Question: What is the main concern?
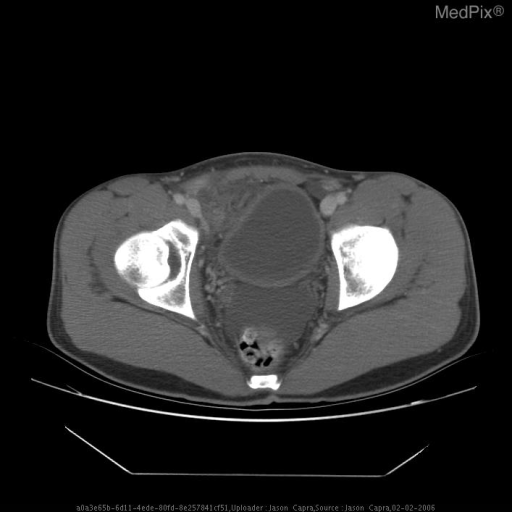
Answer: The findings suggest Supine and upright abdominal radiographs: No evidence of free air. Evidence of free fluid within the pelvis with indistinctness of the fat planes. Two calcifications are seen within the right pelvis, one measuring approximately 12mm and one measuring approximately 5 mm in size.  Bowel gas pattern unremarkable, no air fluid levels

Abdominal CT: The appendix is markedly enlarged and edematous.  There is a
large inflammatory mass surrounding the appendix.  There is enhancement of
the wall of the appendix. There are two appendicoliths within the appendix,
one measuring 12 mm in greatest diameter and a smaller 6 mm appendicolith.
There is a moderate amount of free fluid within the pelvis.  The appendix is
dilated to a maximum diameter of 12.5 mm.  There is no evidence of free air.. There is a moderate amount of free fluid within the pelvis.  There is no evidence of free air.. The patient might have a history of 18yo man presents to the ER c/o 5d of RLQ abdominal pain and nausea. The patient states that his siblings have had flu-like illnesses recently with nausea and vomiting, so he initially attributed his symptoms to a virus. However, over the last 5 days the pain has progressively worsened. Pain is described as intermittent, stabbing, improved with Tylenol, and aggravated by movement. The patient has never had pain like this before.

ROS: significant for RLQ abdominal pain, nausea, 1 episode of non bloody, non bilious vomiting 2 days prior to admission, and subjective chills. Denies fevers, diarrhea, hematochezia, or dysuria..